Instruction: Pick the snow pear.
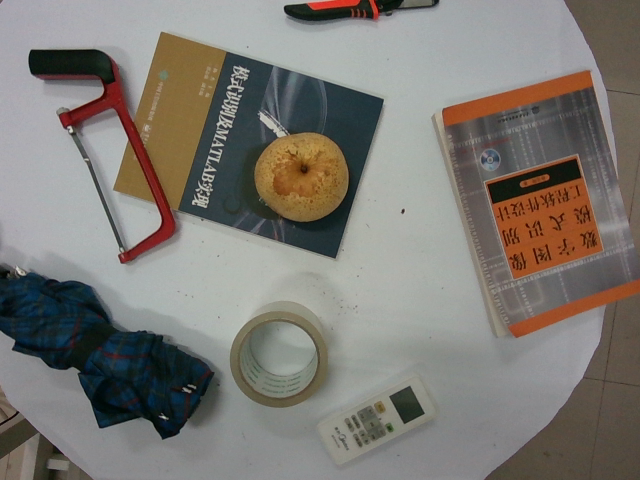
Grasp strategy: vertical